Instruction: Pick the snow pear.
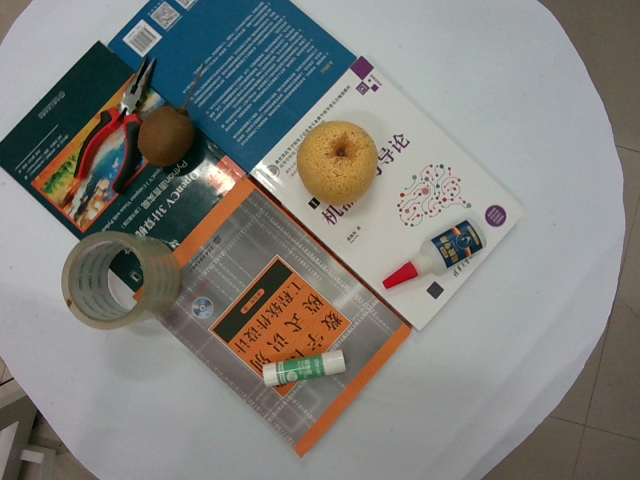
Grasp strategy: vertical